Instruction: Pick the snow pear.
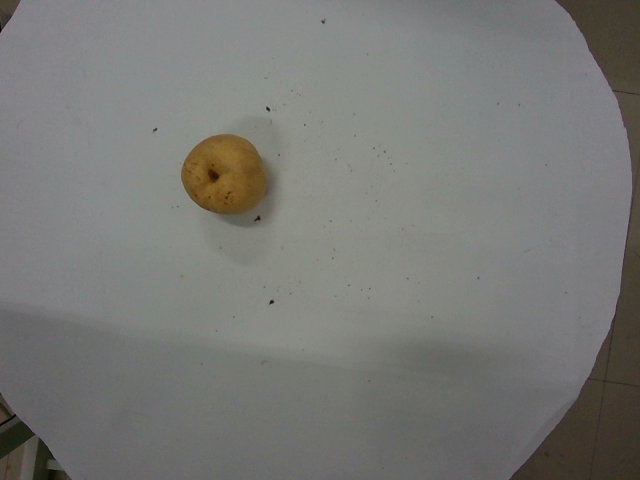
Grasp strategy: vertical